Question: What could the diagnosis suggest?
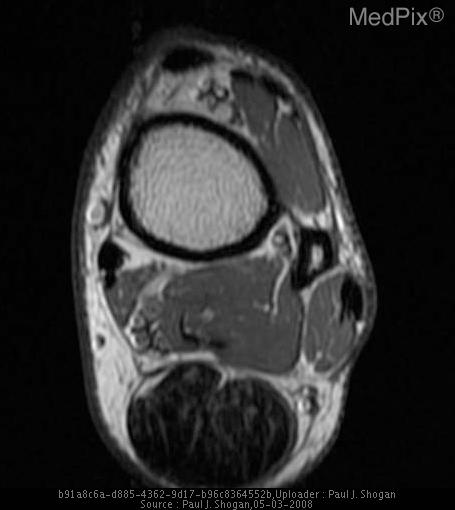
Answer: The possible diagnosis includes Achilles Tendonitis
Partial Achilles tendon tear
Gout
Neoplasms of the Achilles tendon.
Achilles’-Tendon Xanthoma.